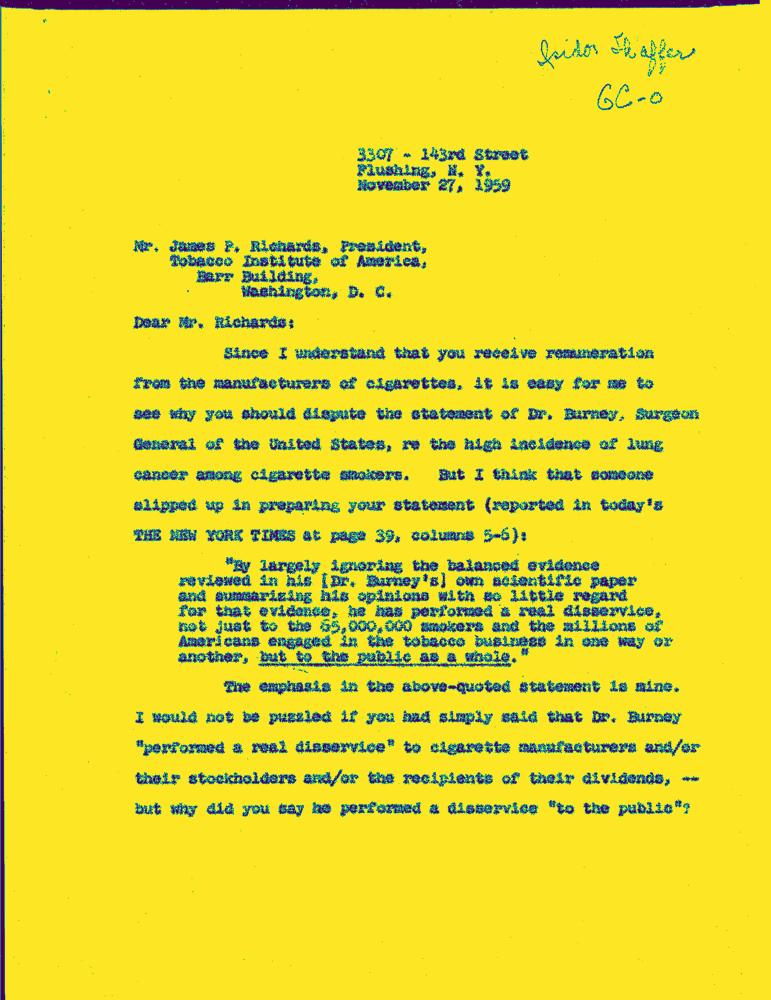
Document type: Letter-Doc